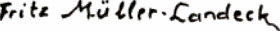
Signature of: fritz müller landeck